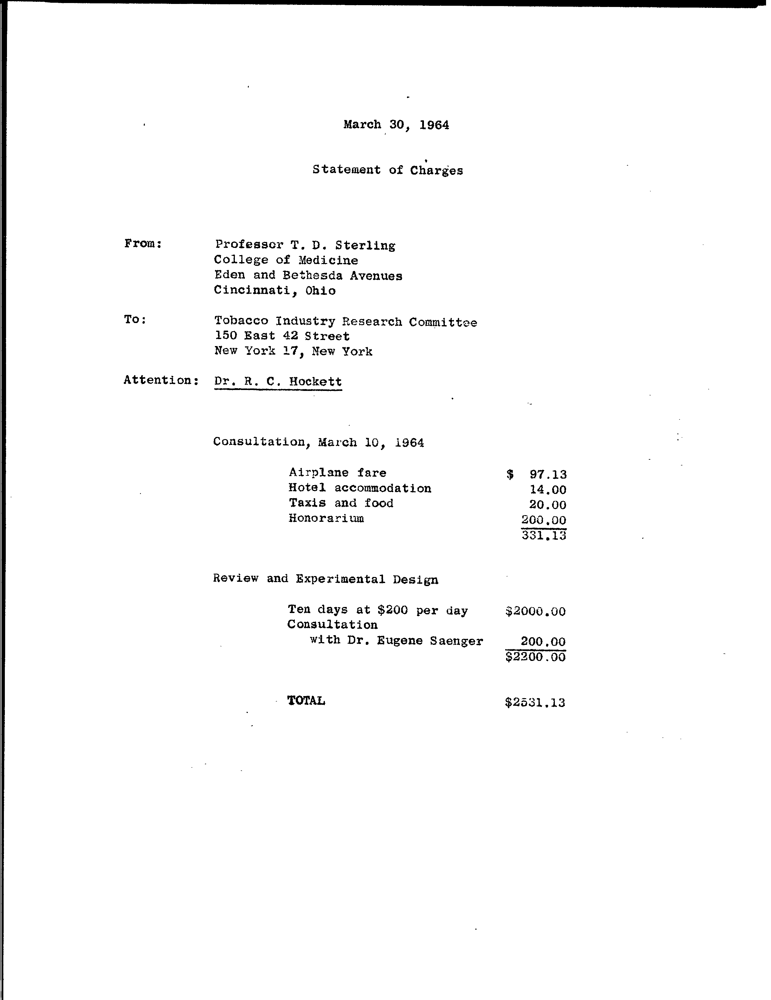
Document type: Invoice